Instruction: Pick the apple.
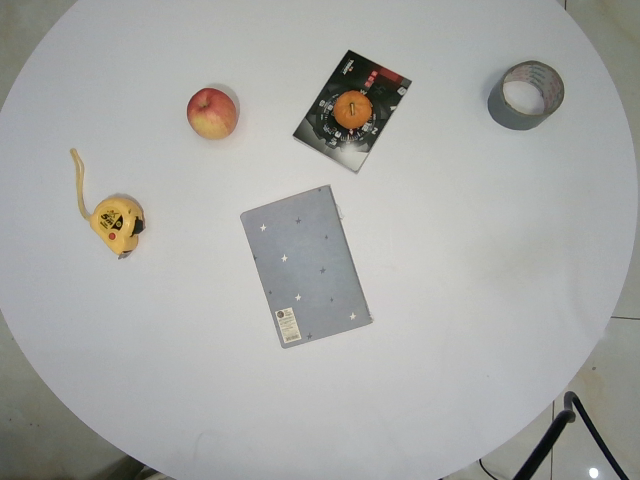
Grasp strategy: vertical